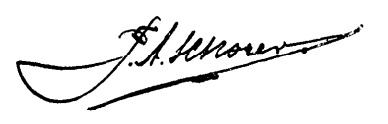
Signature of: jacob schorer